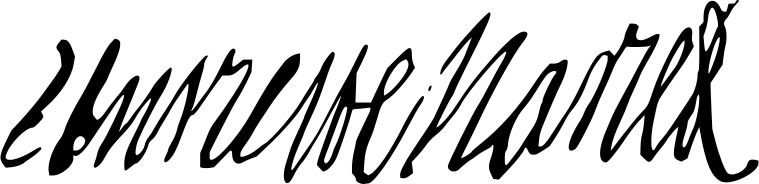
Signature of: henrietta maria of france